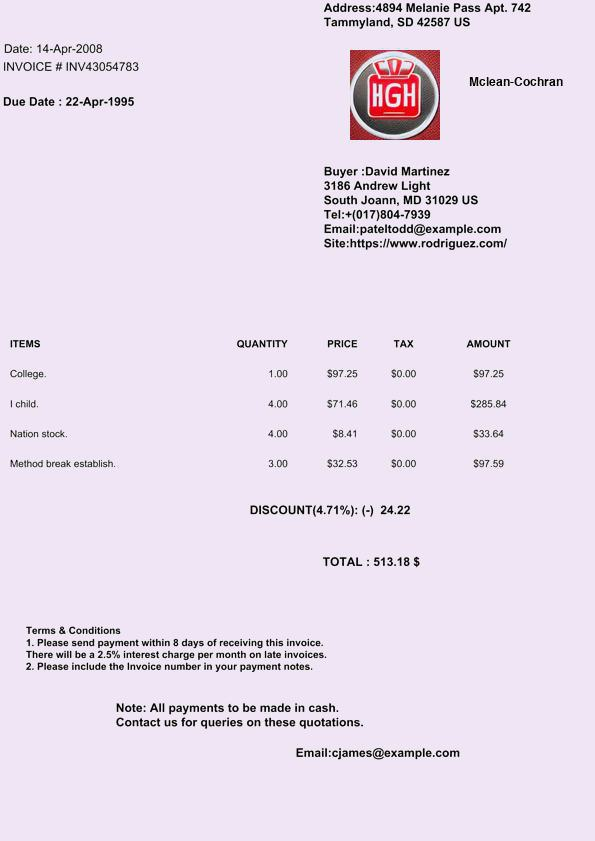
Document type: Invoice